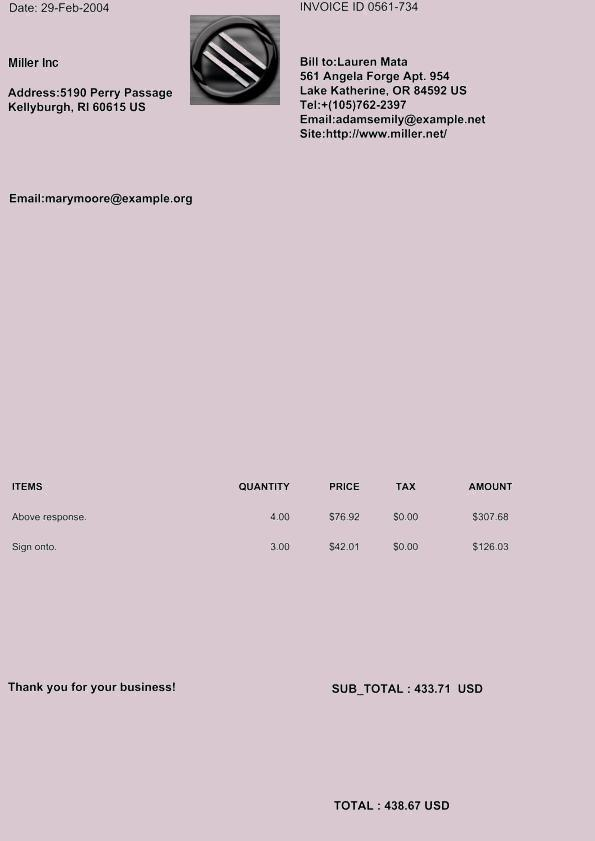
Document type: Invoice